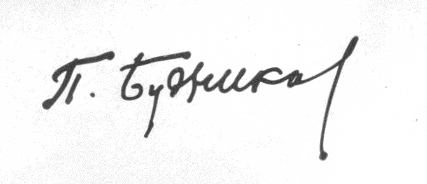
Signature of: pyotr budnikov